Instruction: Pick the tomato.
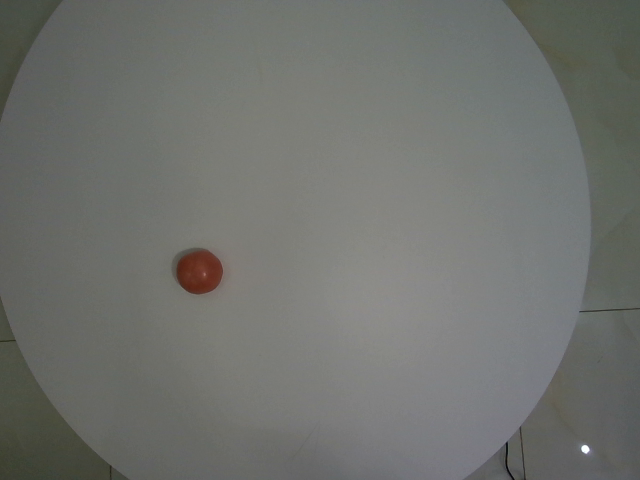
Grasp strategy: vertical